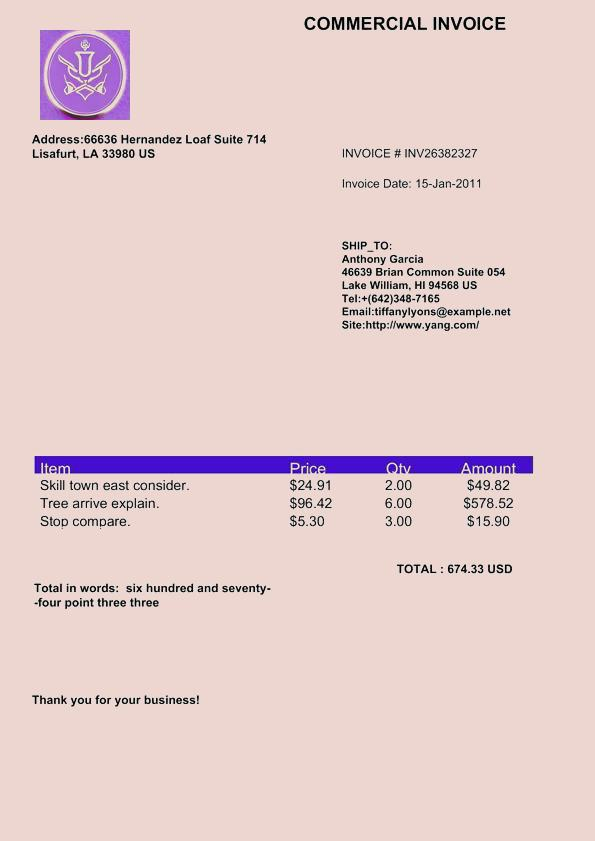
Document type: Invoice